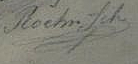
Signature of: adolphe roehn